Question: What is the main concern?
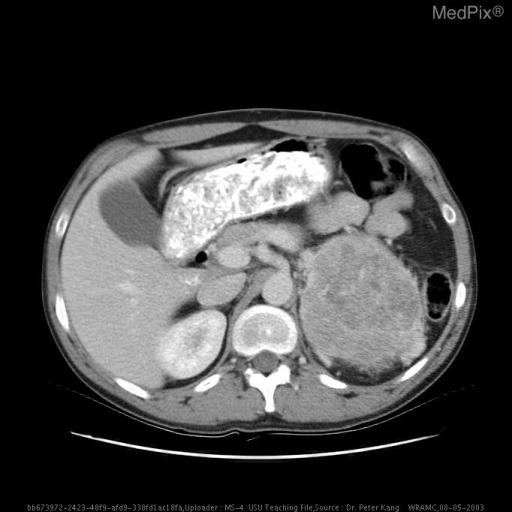
Answer: The findings suggest Abdominal CT demonstrates a mass adjacent to the left kidney with distinct borders.  There is no indication of a “claw” sign.  In-111 octreotide uptake fusion study demonstrates an area of increased uptake corresponding to the pararenal mass, and another area of increased uptake corresponding to a celiac lymph node.. Abdominal CT demonstrates a mass adjacent to the left kidney with distinct borders.  There is no indication of a “claw” sign.. The patient might have a history of 30 yo with no past medical history who felt dehydrated in Iraq in May.  BP measurement was 250/140 and he was evacuated to Landstuhl for stabilization.  He noted a prior history of headaches, flushing, shortness of breath, arrhythmias, fainting and dyspnea upon closer questioning, but no nausea, vomiting, chest pain or palpitations.  He was started on labetolol initially, and then switched to prazosin after CT and labs diagnosed pheochromocytoma.  He was eventually transferred to WRAMC surgical oncology for adrenalectomy and pheochromocytoma excision..